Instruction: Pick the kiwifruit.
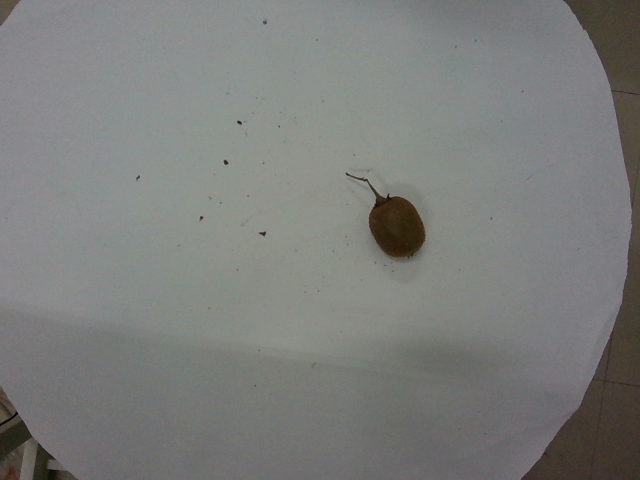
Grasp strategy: vertical